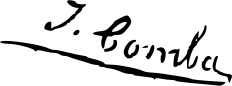
Signature of: juan comba garcía